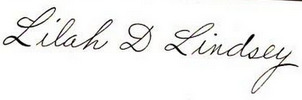
Signature of: lilah denton lindsey